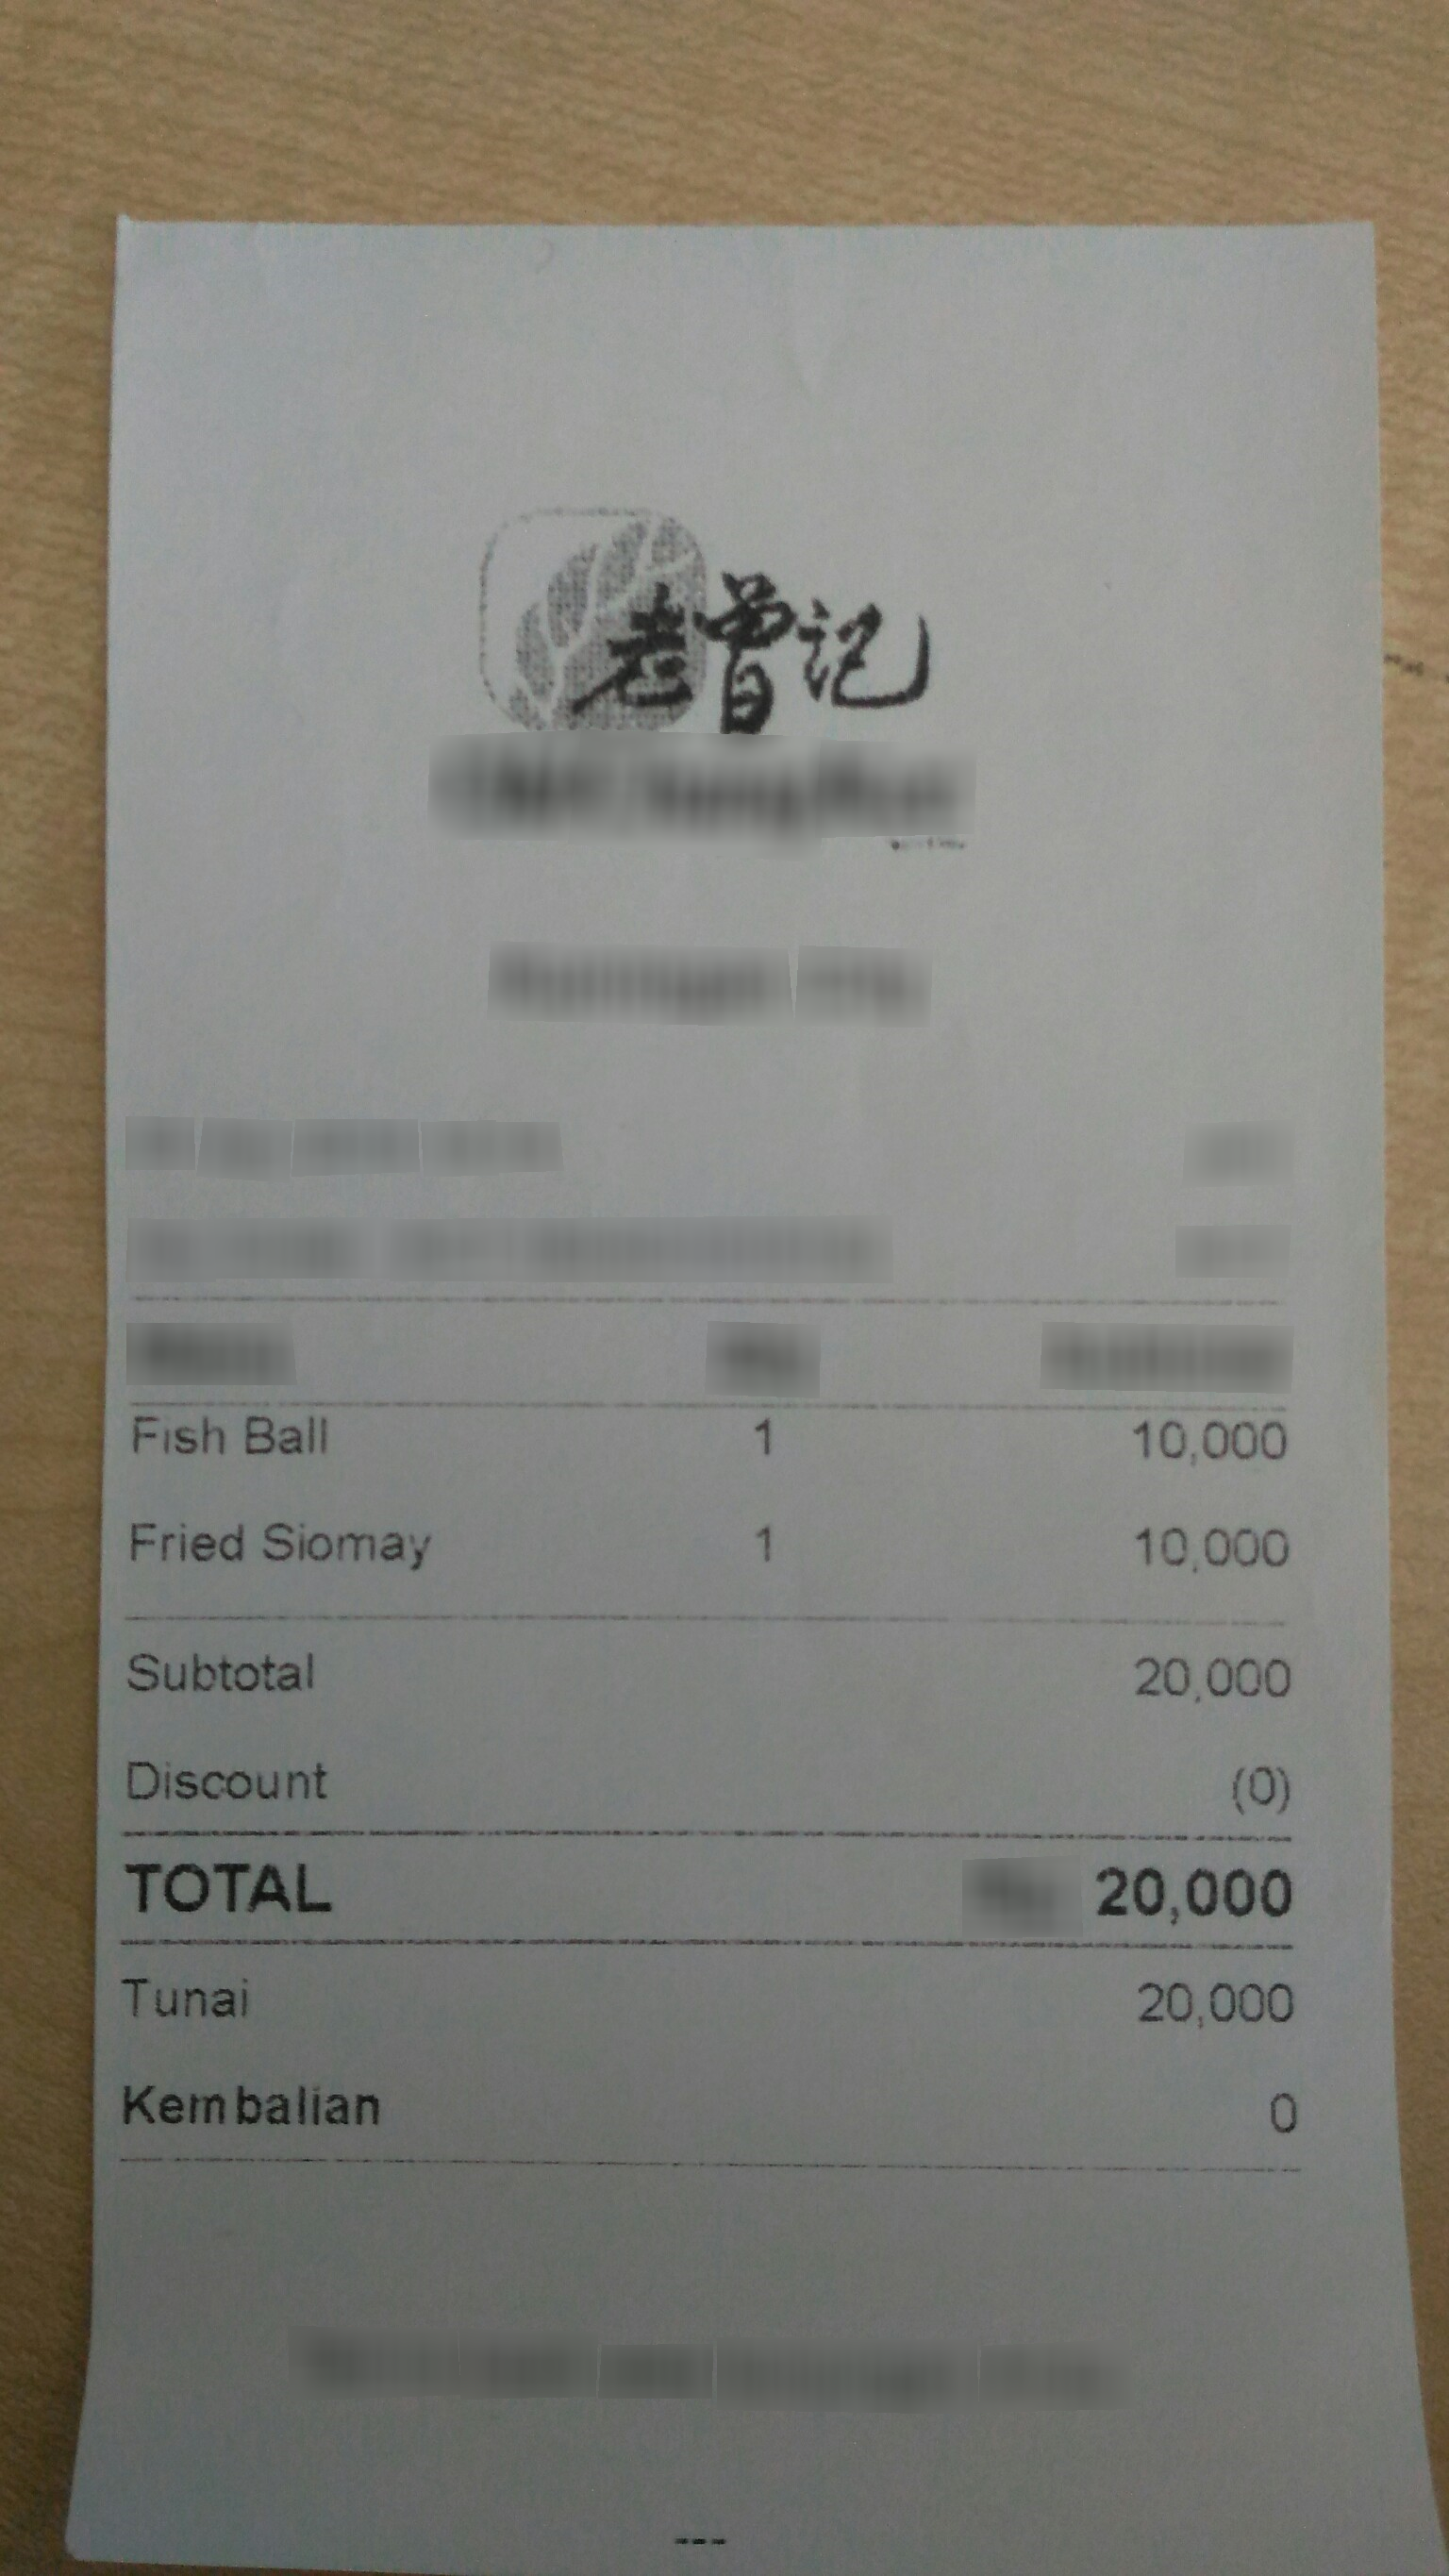
Number of items: 2
Subtotal: 20,000
Total: 20,000
OCR text regions:
text: Fish
text: Ball
text: 1
text: 10,000
text: Fried
text: Siomay
text: 1
text: 10,000
text: Subtotal
text: 20,000
text: Discount
text: (0)
text: TOTAL
text: 20,000
text: Tunai
text: 20,000
text: Kembalian
text: 0